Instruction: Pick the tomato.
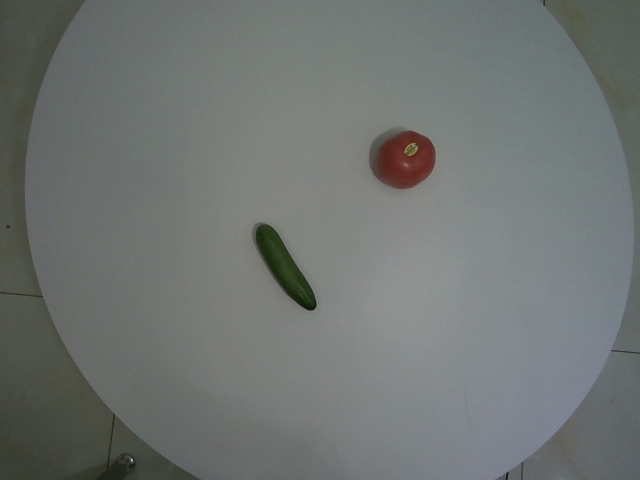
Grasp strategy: vertical